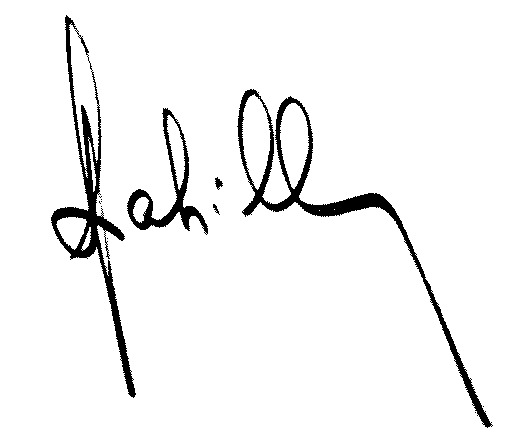
Signature of: andré lahillonne